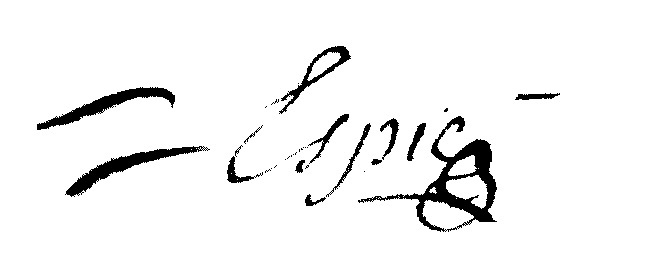
Signature of: jean andré espic